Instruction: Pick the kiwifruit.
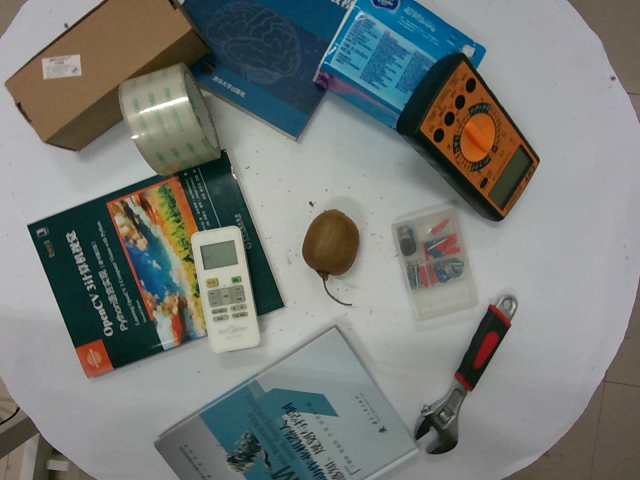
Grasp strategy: vertical